Question: What is the suspected problem?
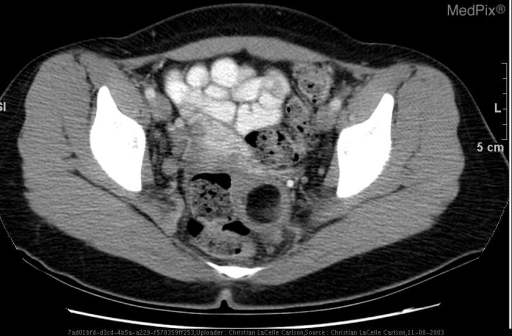
Answer: The findings suggest Frontal abdominal radiographs demonstrated a well formed calcification in the left upper quadrant.  A follow up CT scan revealed a 23x16x27cm cystic mass in the abdomen containing a focus of calcification and adjacent fat.  The mass appeared to arise from the right ovary, ascending from the pelvis and pulling the right broad ligament, in turn causing rightward deviation of the uterus.  A smaller left ovarian teratoma, measuring 4.0x3.7cm was seen to contain a larger fat content.  All other abdominopelvic organs were displaced, but normal.. Contrast enhanced CT scan of the pelvis.  A smaller left ovarian teratoma, measuring 4.0x3.7cm is seen to contain a larger fat content.  Other abdominopelvic organs are displaced, but otherwise normal.. The patient might have a history of 18 y.o. girl with distension of abdomen for 3 years, abdominal discomfort and reflux symptoms for 1-2 years..